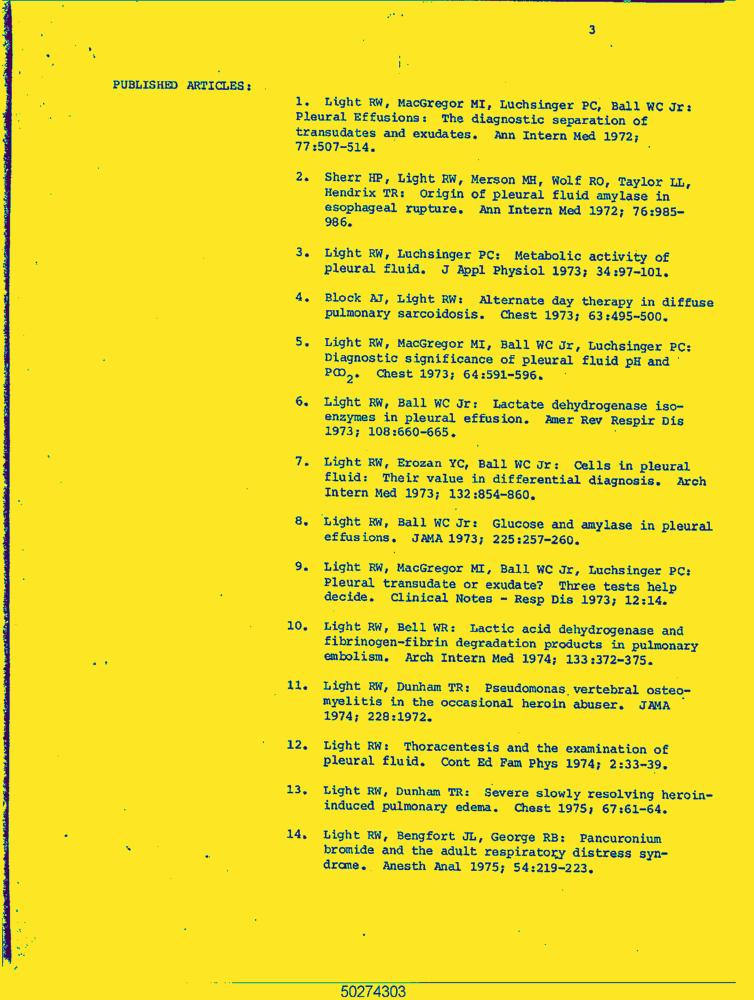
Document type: Resume-Doc